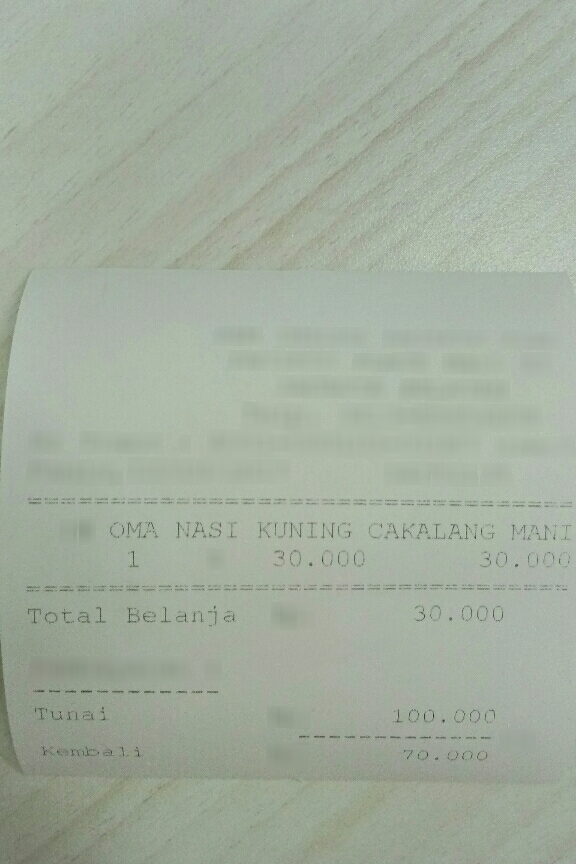
Receipt information:
store_name: OMA NASI KUNING CAKALANG MANI
total: 30.000
line_items: item_name: OMA NASI KUNING CAKALANG MANI
item_value: 30.000
item_quantity: 1